Question: Explain the disease:
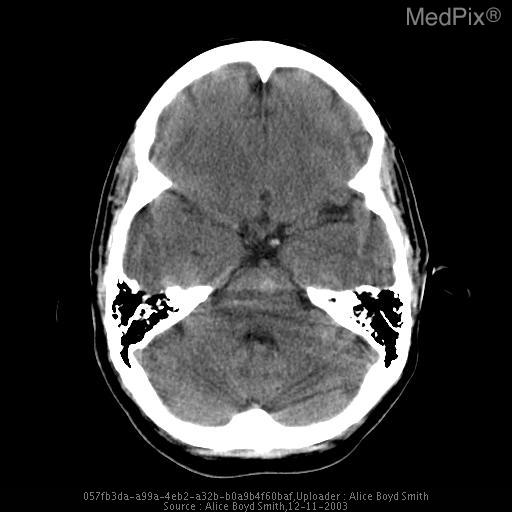
Answer: The disease is discussed as: Cavernous Angiomas make up approximately 10-15% of vascular malformations of the brain. They consist of large sinusoidal vascular spaces which lack normal endothelial tight juctions.  As a result, bleeding is frequent.  The majority of bleeds from these lesions, however, are subclinical with nearly 100% demonstrating hemosiderin staining of the adjacent parenchyma at diagnosis.  There is a 0.5-1% incidence of symptomatic hemmorhage/year.  The most common clinical presentation as a result of hemmorhage is the development of seizures or progressive neurologic deficits, with a seizure disorder being the presenting symptom in approximately 50% of patients with cavernous angiomas.  The degree to which a lesion is symptomatic is,like most CNS abnormalities, dependent on location. Brainstem lesions tend to present earlier with neurologic deficits.

Cavernous angiomas may occur anywhere within the CNS with roughly 3/4 occurring supratentorially, 1/4 within the posterior fossa and brainstem, and occasional lesions within the spinal cord.  While the occurrence may be sporadic, there is a strong familial association identified where close to 80% of members of affected families may demonstrate lesions.  In about 50% of patients the lesions will be multiple.  Whenever more than one cavernous malformation is identified in the CNS, there is probably an autosomal dominant inheritence.  This should prompt an evaluation of all first-degree relatives.

Imaging findings are related to the degree of prior hemmorhage of the lesions.  On CT, these lesions may be heavily calcified.  MR often demonstrates blood products of various ages centrally and a rim of hemosiderin peripherally.  Gradient-echo images may be helpful in identification of small lesions secondary to the gradient suseptibility or characteristic "blooming" artifact produced by hemosiderin.  Following contrast administration, on either CT or MR, variable enhancement may occur.